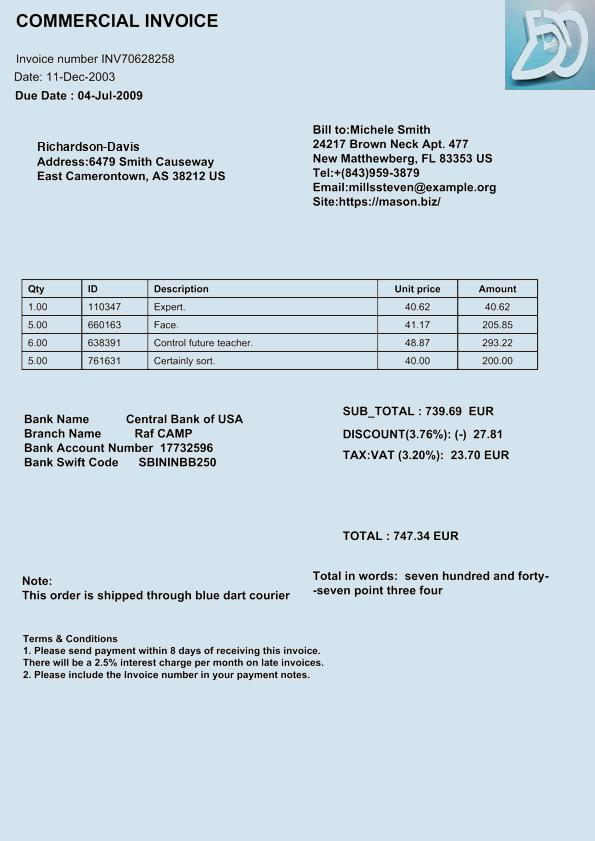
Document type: Invoice